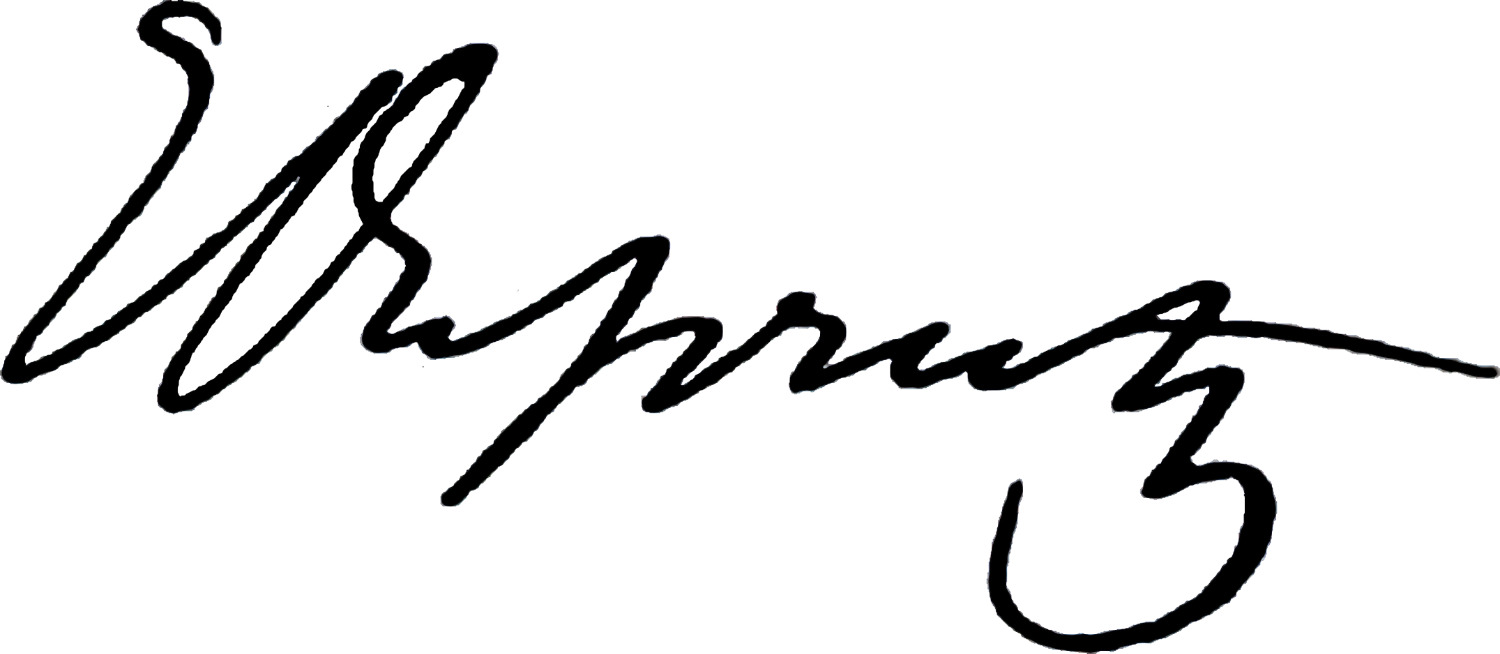
Signature of: jules duprato